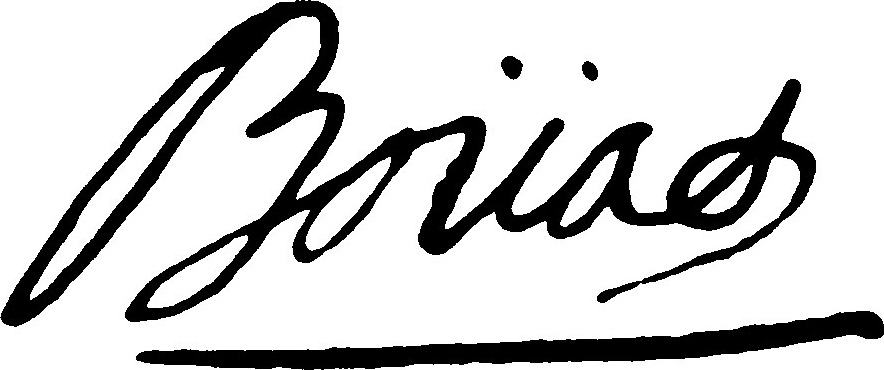
Signature of: françois marie bouat